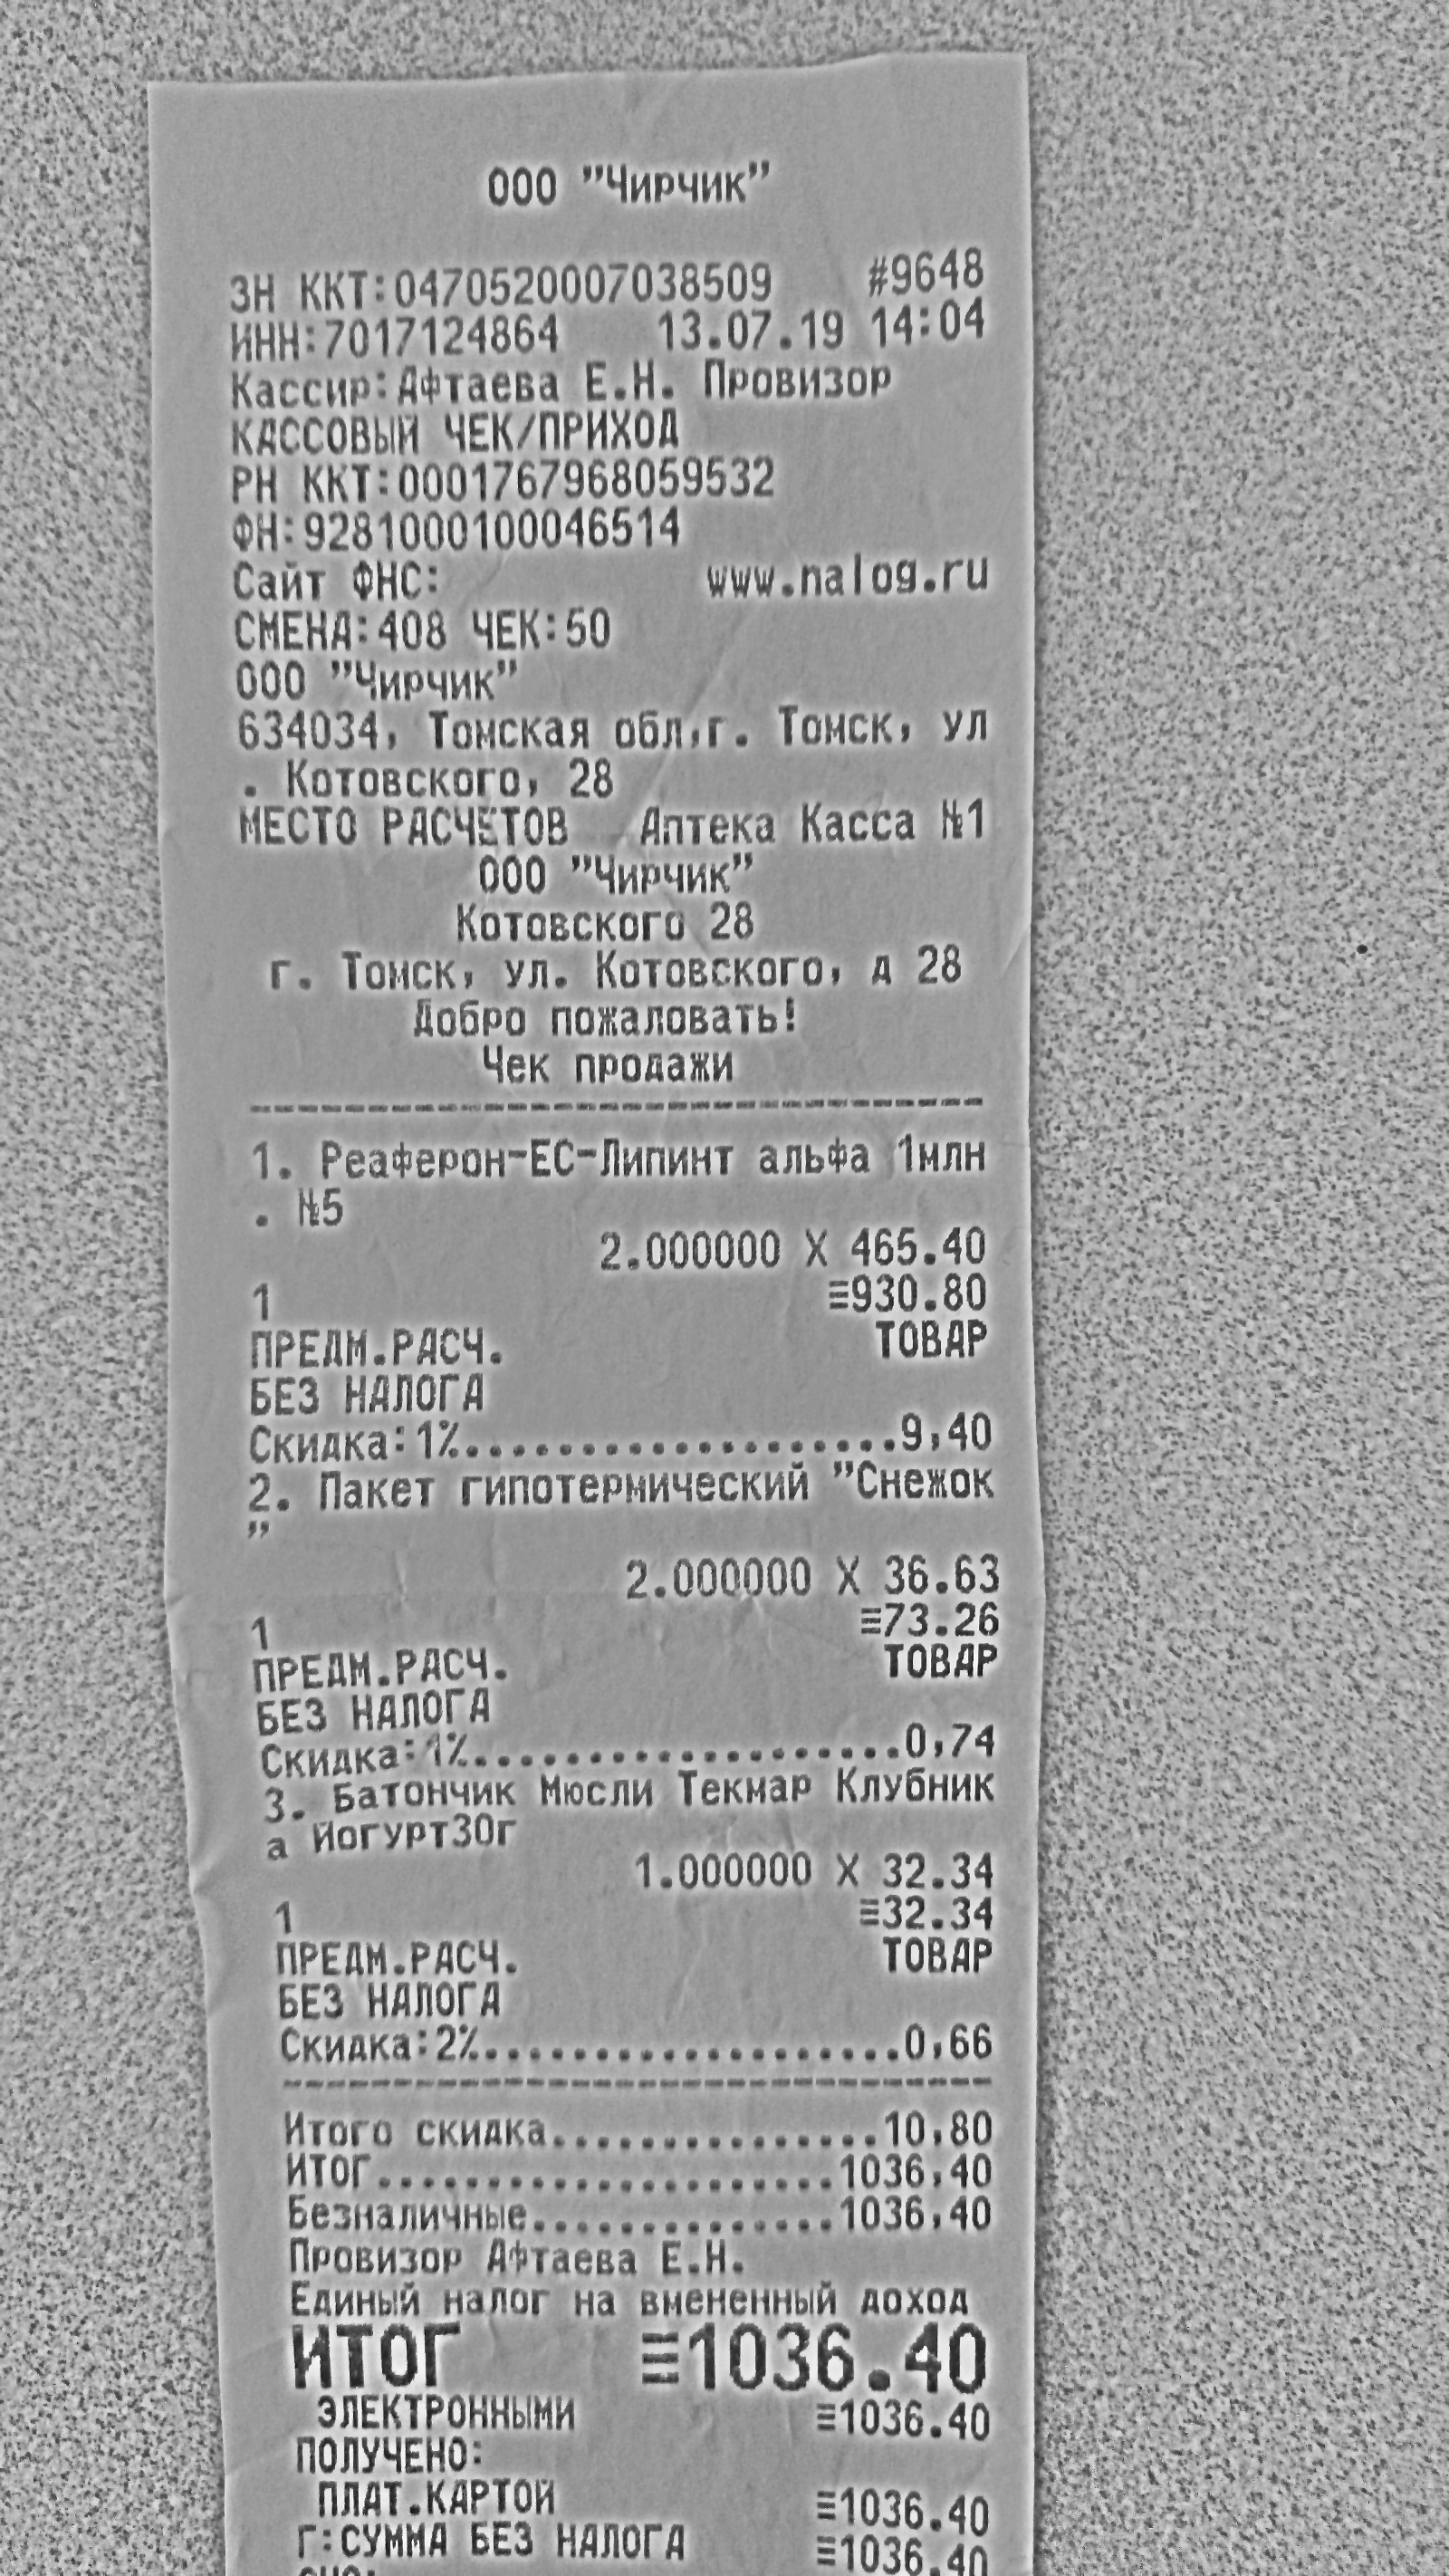
Продавец: ООО "Чирчик"
ИНН: 7017124864
Дата: 13.07.19
Товары: Реаферон-ЕС-Липинт альфа 1млн №5; Пакет гипотермический "Снежок"; Батончик Мосли Техкар Клубника йогурт30г
Количество: 2.000; 2.000; 1.000
Цена: 465.40; 36.63; 32.34
Сумма: 930.80; 73.26; 32.34
Итого: 1036.40